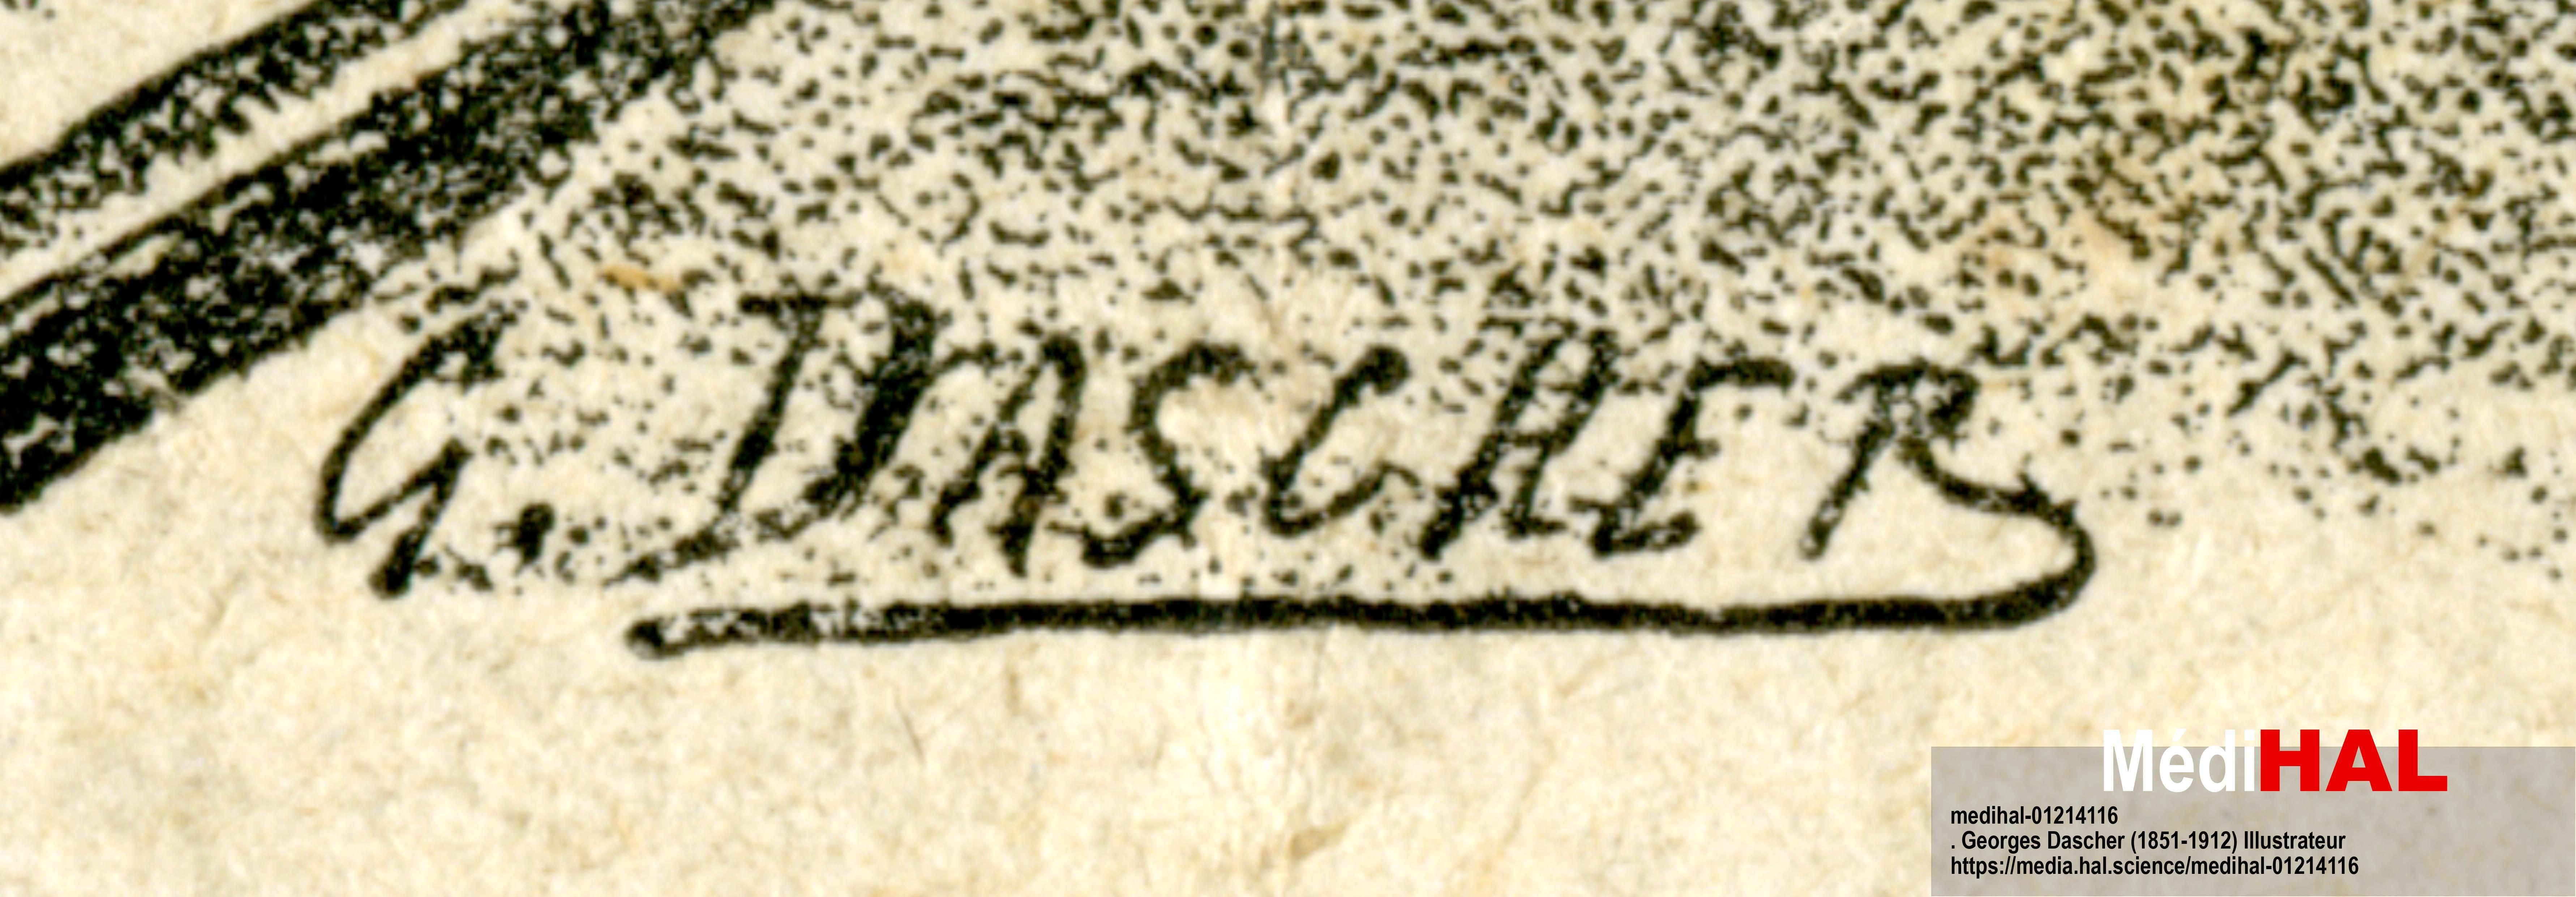
Signature of: georges dascher